Question: How is the history relevant to the case?
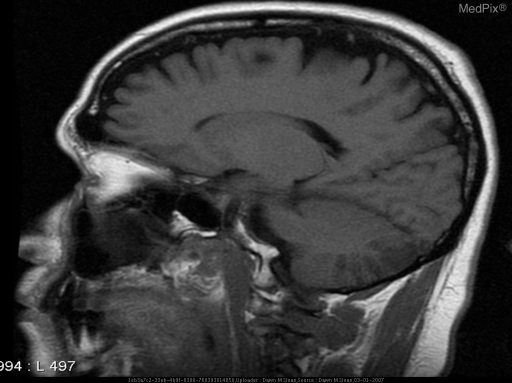
Answer: The patient's history of 47 yo man with 6 month Hx of headaches - now reports experiencing “worst headache of his life” accompanied by nausea, vomiting, and dizziness. Pt notes waking up with a mild headache on the day of admission, unrelieved by caffeine consumption, that progressively worsened. The pain was sharp, but throbbing and located behind his left eye and radiating posteriorly. is key in understanding the case.